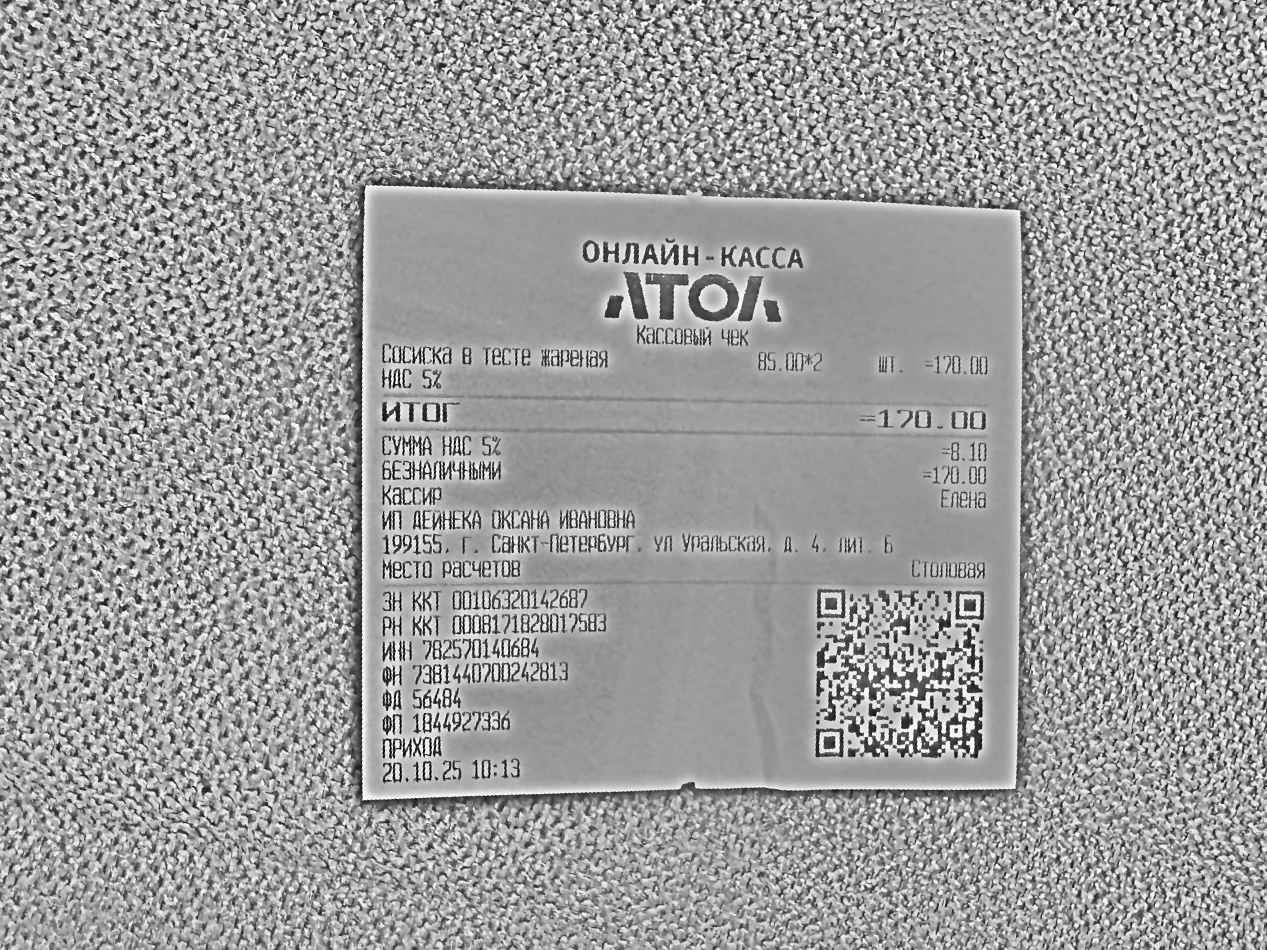
Продавец: ИП ДЕЙНЕКА ОКСАНА ИВАНОВНА
ИНН: 782570140684
Дата: 20.10.25
Товары: Сосиска в тесте жареная
Количество: 2
Цена: 85.00
Сумма: 170.00
Итого: 170.00